Question: What are the imaging findings?
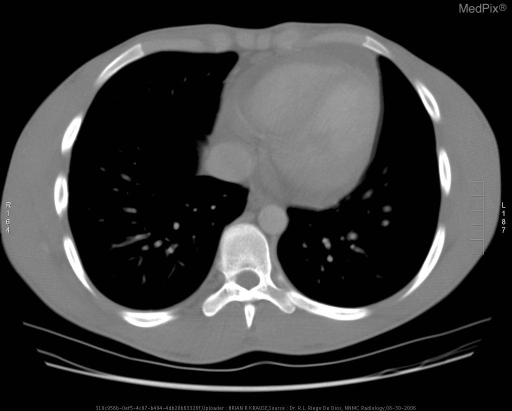
Answer: The imaging shows •  Increased densities in the anterior and posterior mediastinum
•  Enlarged prevascular lymph node, 1.7cm
•  Enlarged Peritracheal lymph node, 1.6cm
•  Moderate pericardial effusion Moderate pericardial effusion..